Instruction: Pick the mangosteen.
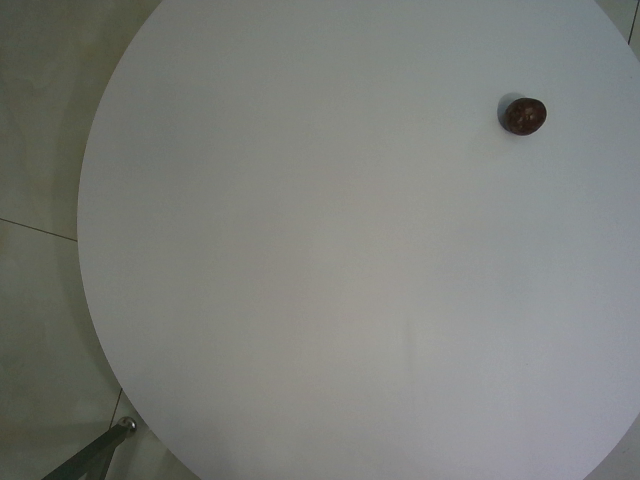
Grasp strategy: vertical